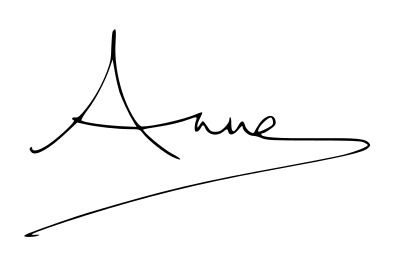
Signature of: anne princess royal